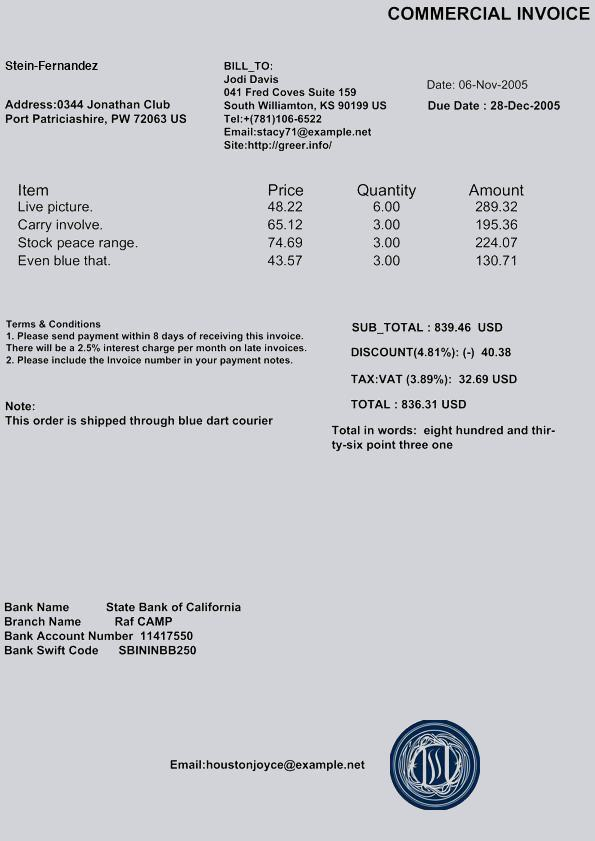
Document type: Invoice